Question: What is the main concern?
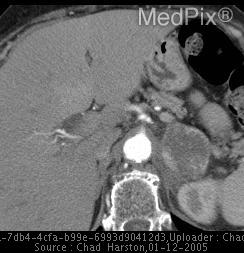
Answer: The findings suggest CT demonstrates a large left adrenal mass without calcification on the non-contrast CT.  The tumor has heterogenous enhancement with central necrotic area.. CT with intravenous contrast shows heterogenous enhancement of the left adrenal mass with an area of central hypoenhancement.. The patient might have a history of Hypertension and episodic headaches, palpitations, and diaphoresis..